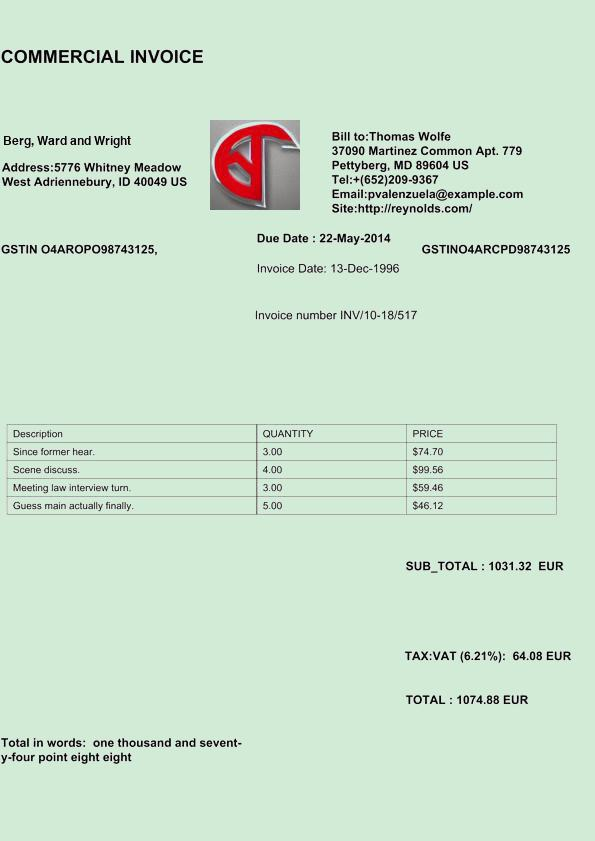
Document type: Invoice